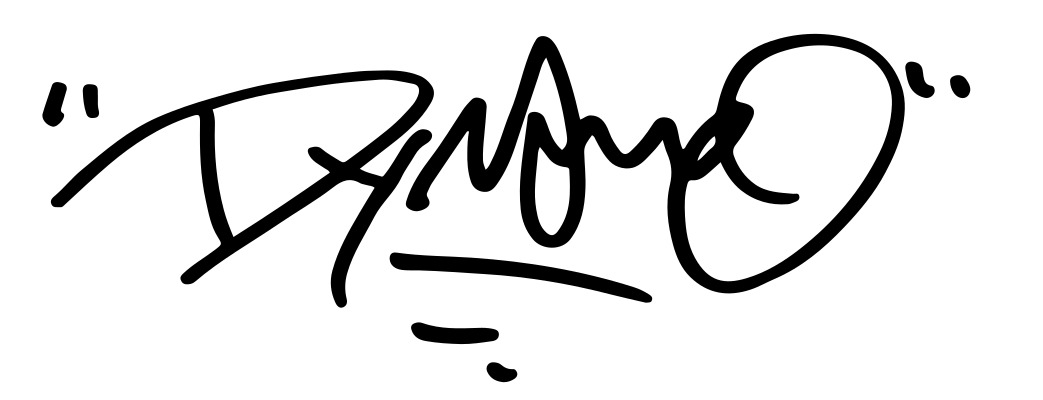
Signature of: dynamo